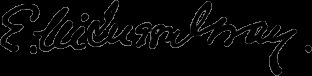
Signature of: edward dundas mcqueen gray